Question: How is the history relevant to the case?
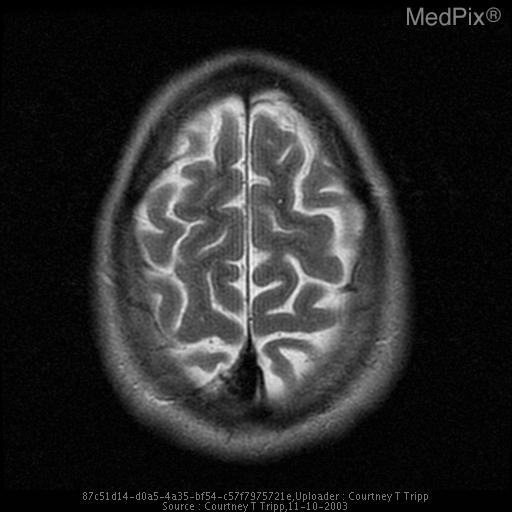
Answer: The patient's history of History: 21y.o. male s/p resection of upper back melanoma with clear margins, work up for possible metastatic melanoma to the brain prior to selection for an NIH study for melanoma vaccine. No symptomatic complaints.  This young individual underwent a brain MRI with contrast to determine possible melanoma metastatic lesions to the brain.  An incidental arteriovenous malformation was discovered on imaging. is key in understanding the case.